Question: What could the diagnosis suggest?
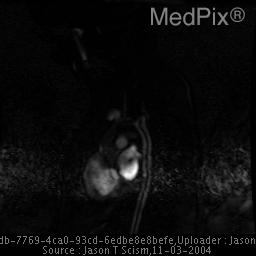
Answer: The possible diagnosis includes Recurrent coarctation / restenosis at the site of the procedure..